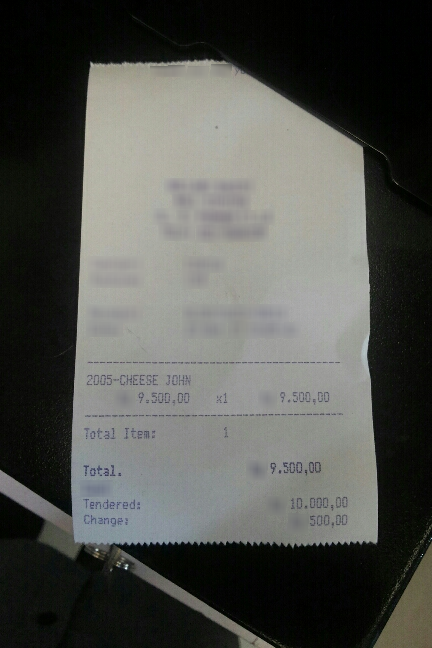
Extraction:
receipt: line_items: name: CHEESE JOHN
price: 9.500,00
qty: x1
total: 9.500,00